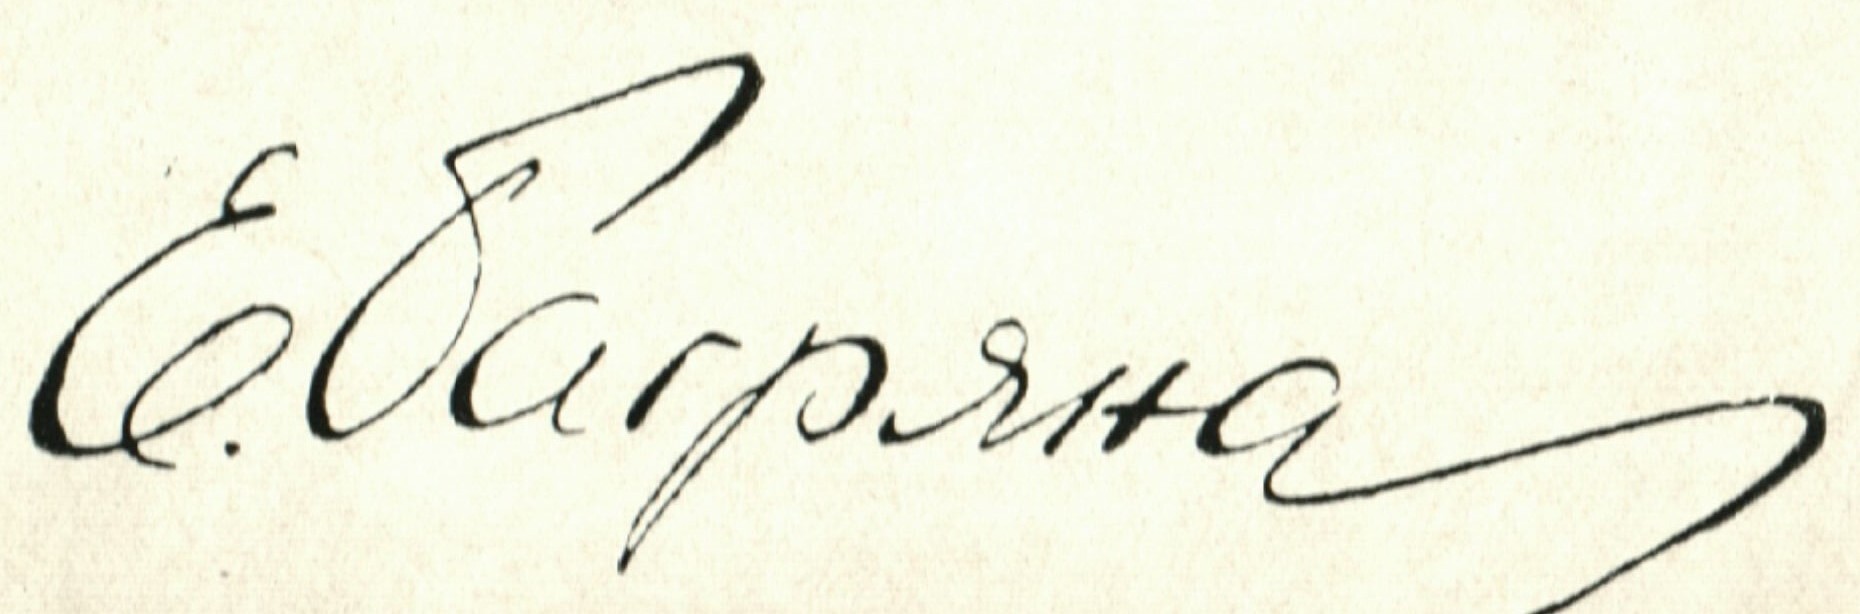
Signature of: elisaveta bagryana